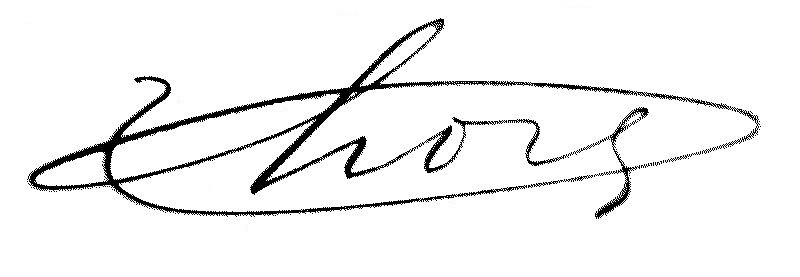
Signature of: maurice thorez